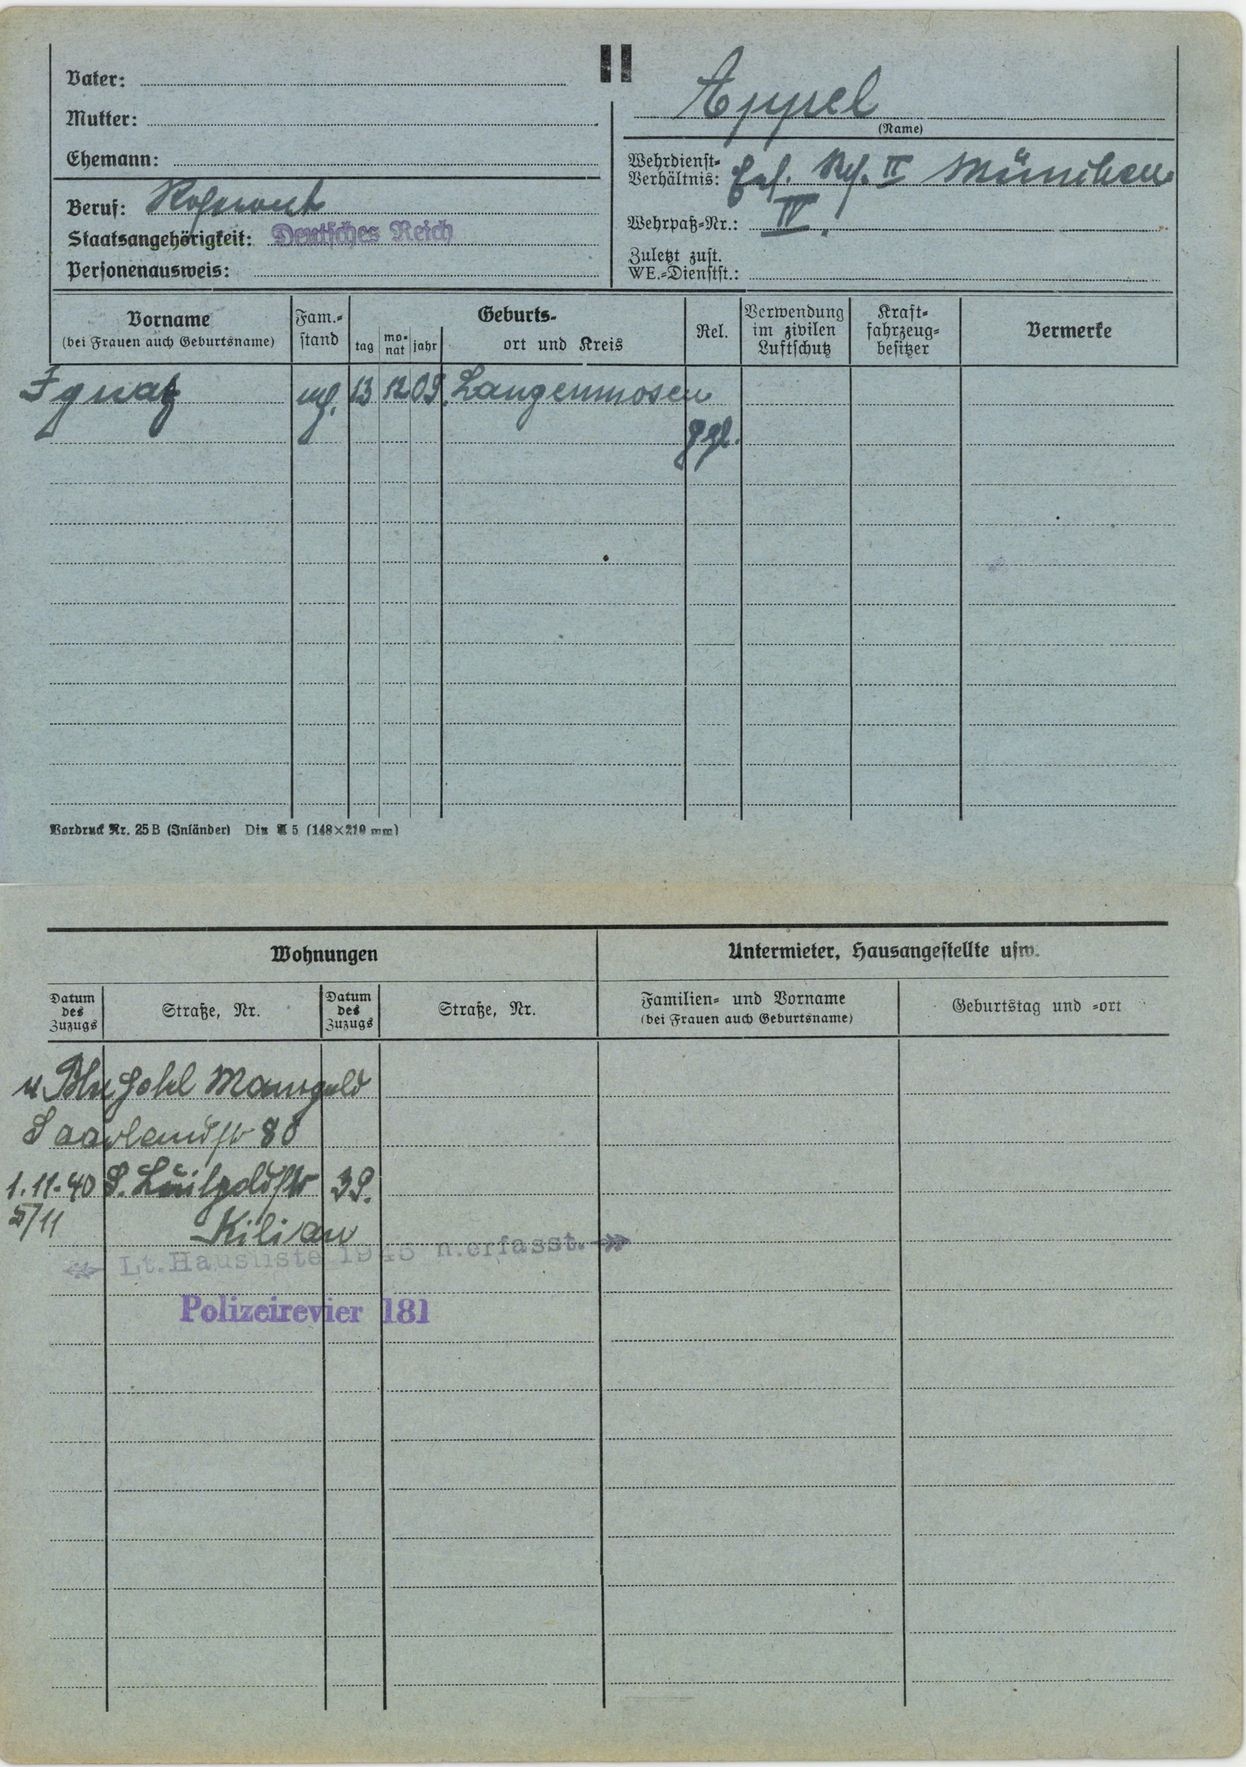
Appel